Question: What type of tax is indicated in the document, personal property or real estate?
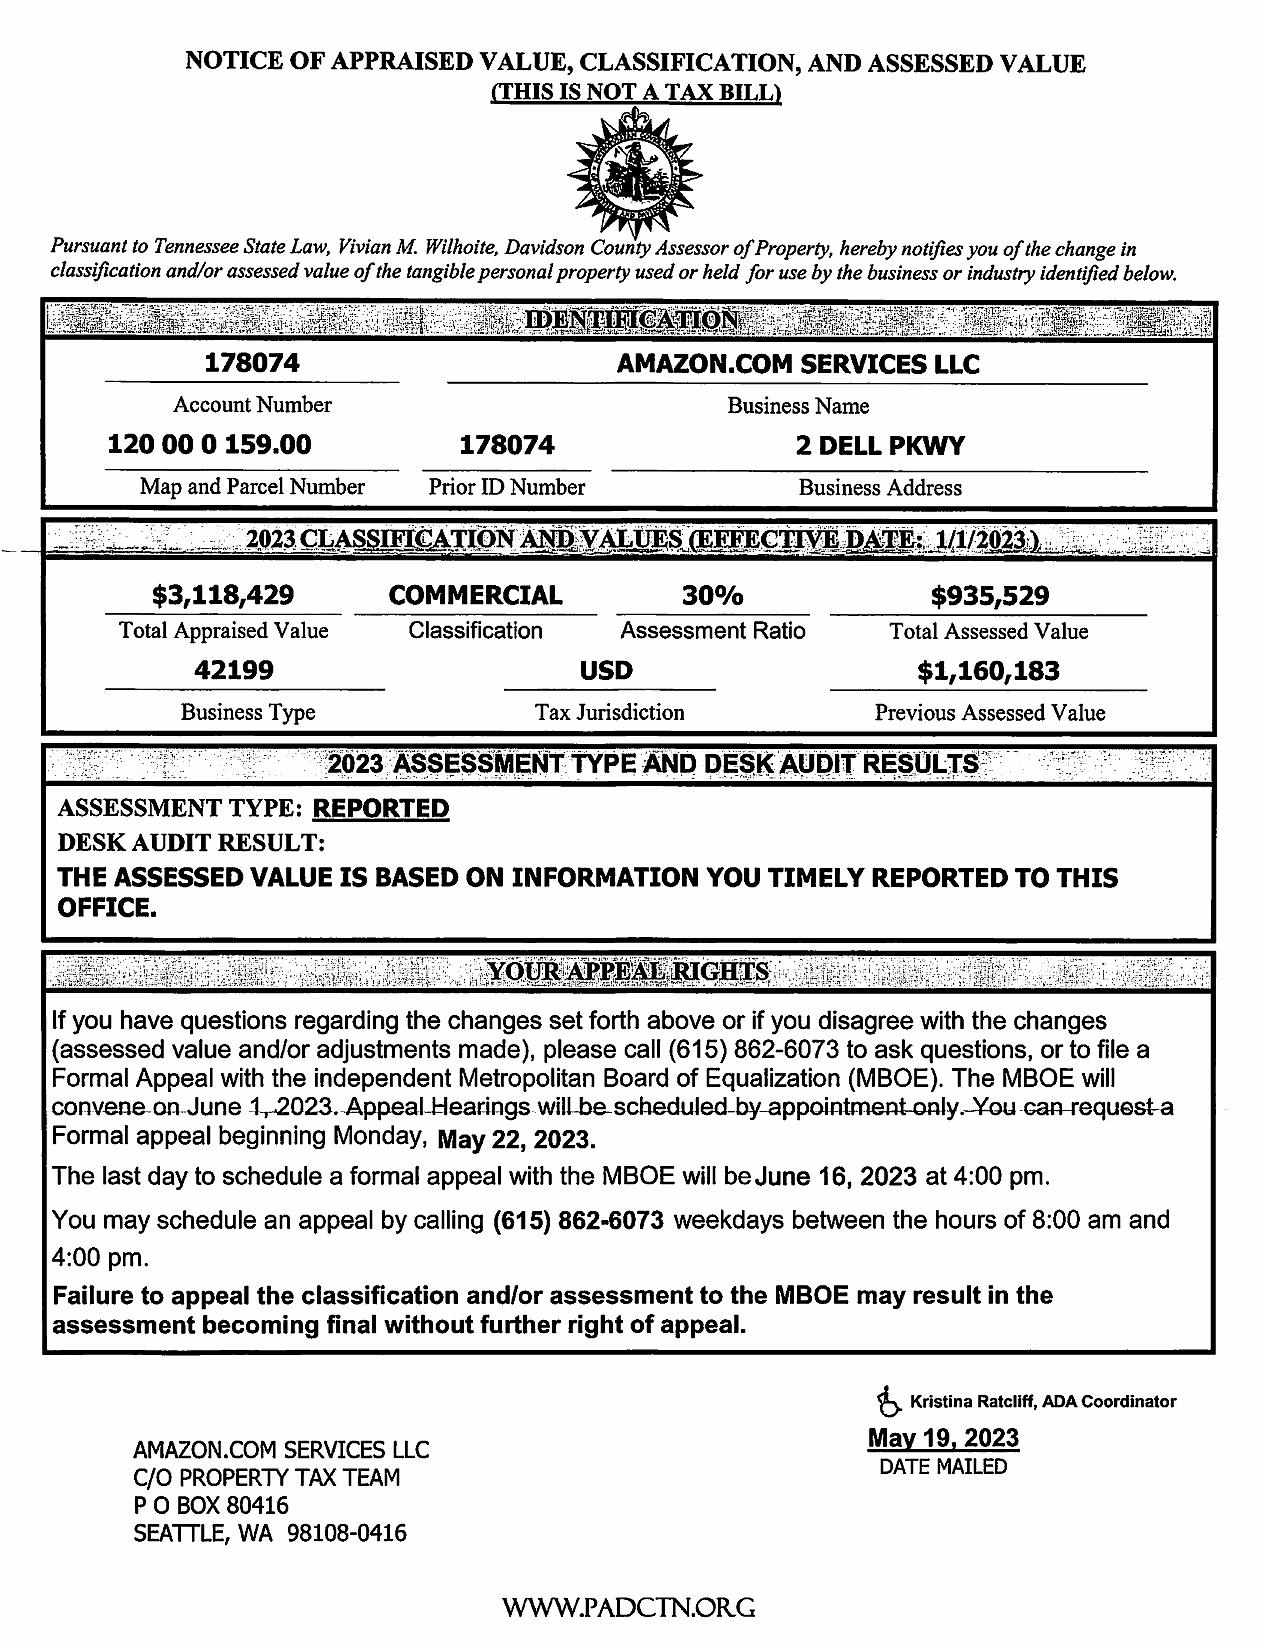
Answer: "Personal Property"